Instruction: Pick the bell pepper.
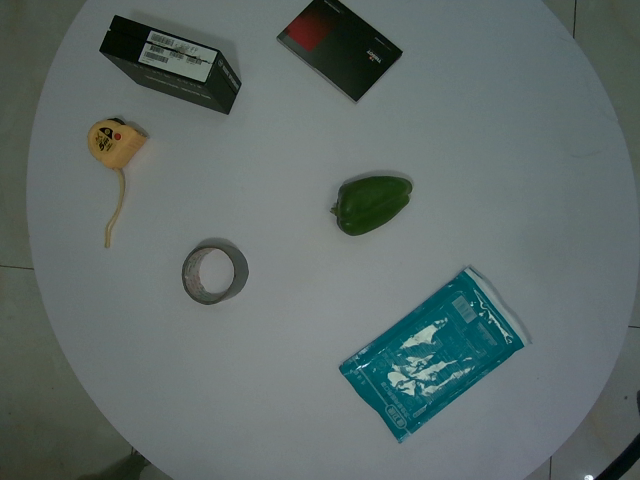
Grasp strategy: vertical